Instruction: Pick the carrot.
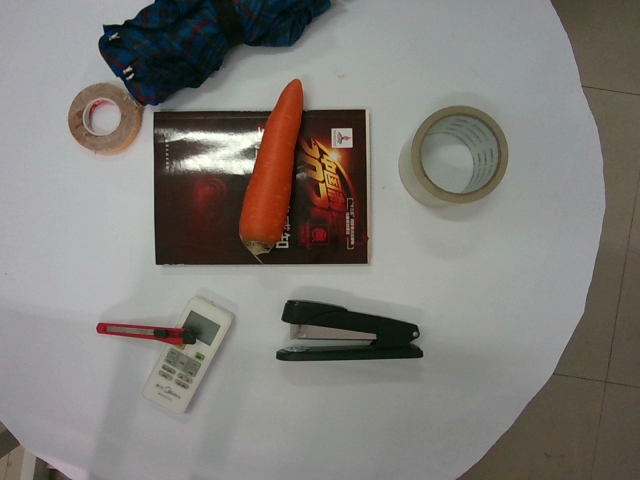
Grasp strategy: vertical